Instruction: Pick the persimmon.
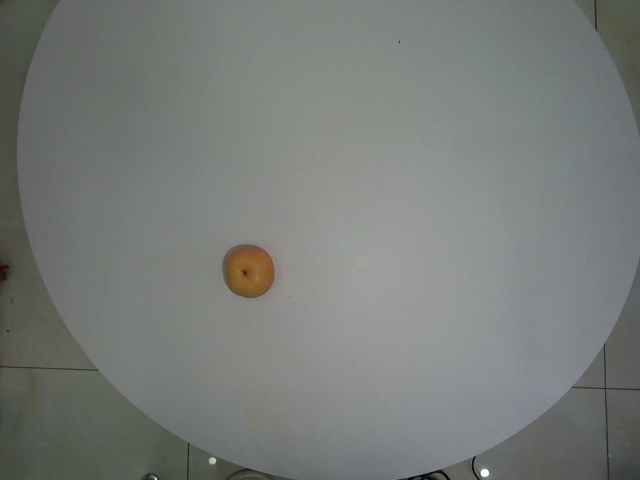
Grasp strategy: vertical